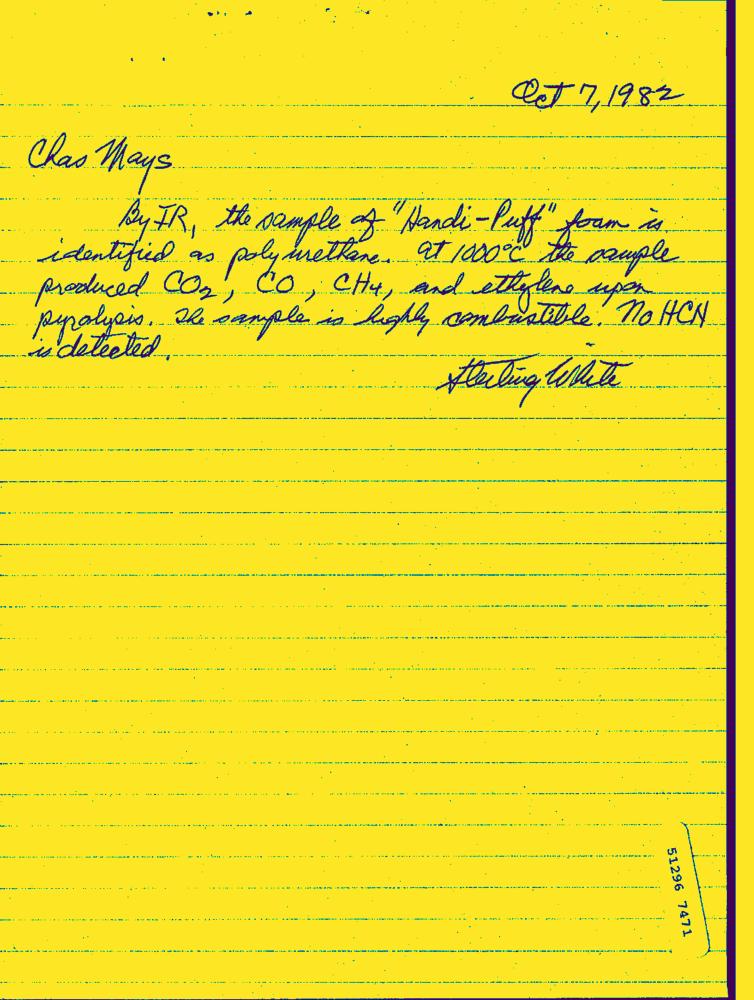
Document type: Hand-Written